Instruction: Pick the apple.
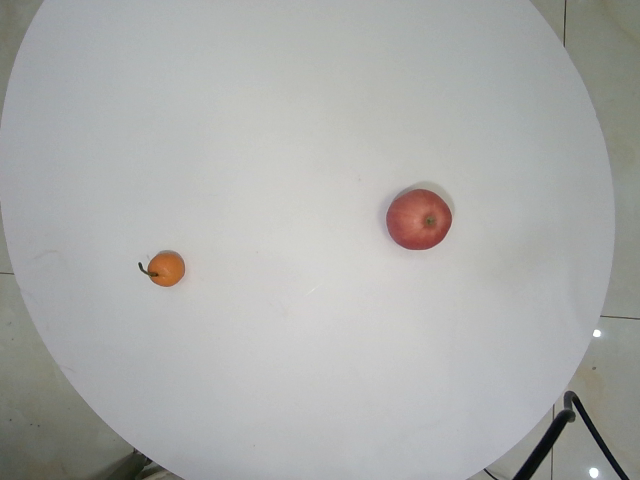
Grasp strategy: vertical